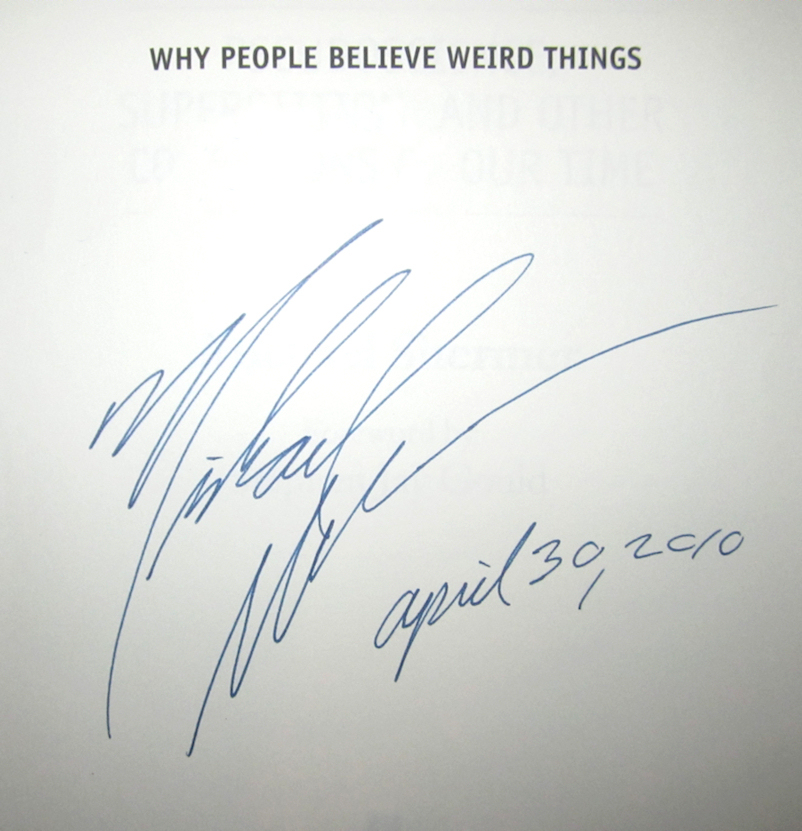
Signature of: michael shermer